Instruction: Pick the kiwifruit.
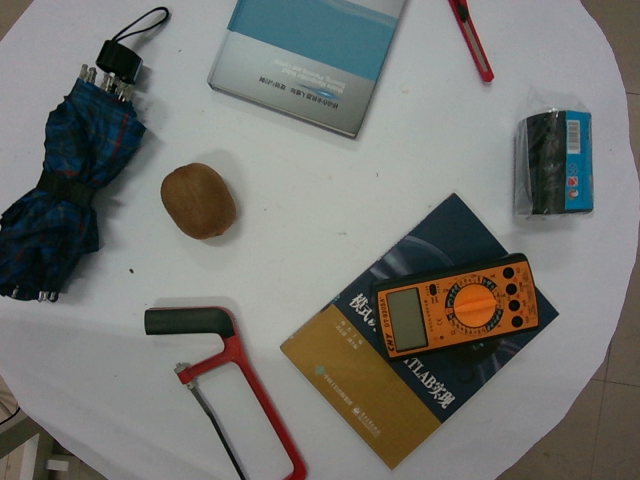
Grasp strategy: vertical